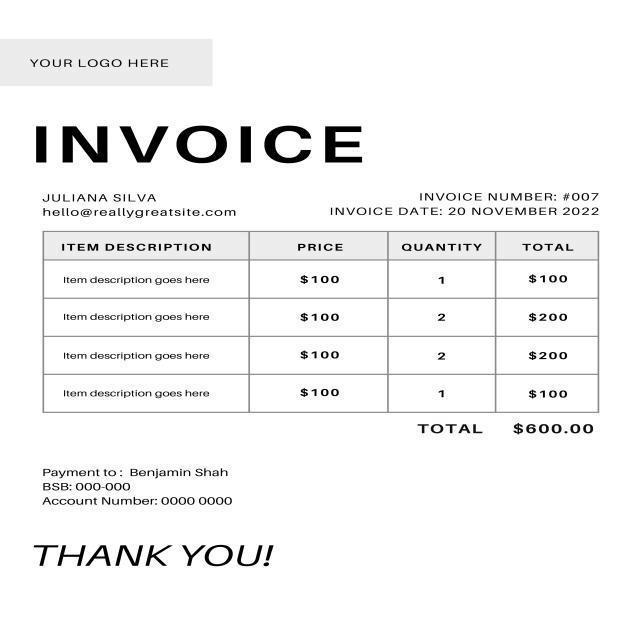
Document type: Invoice